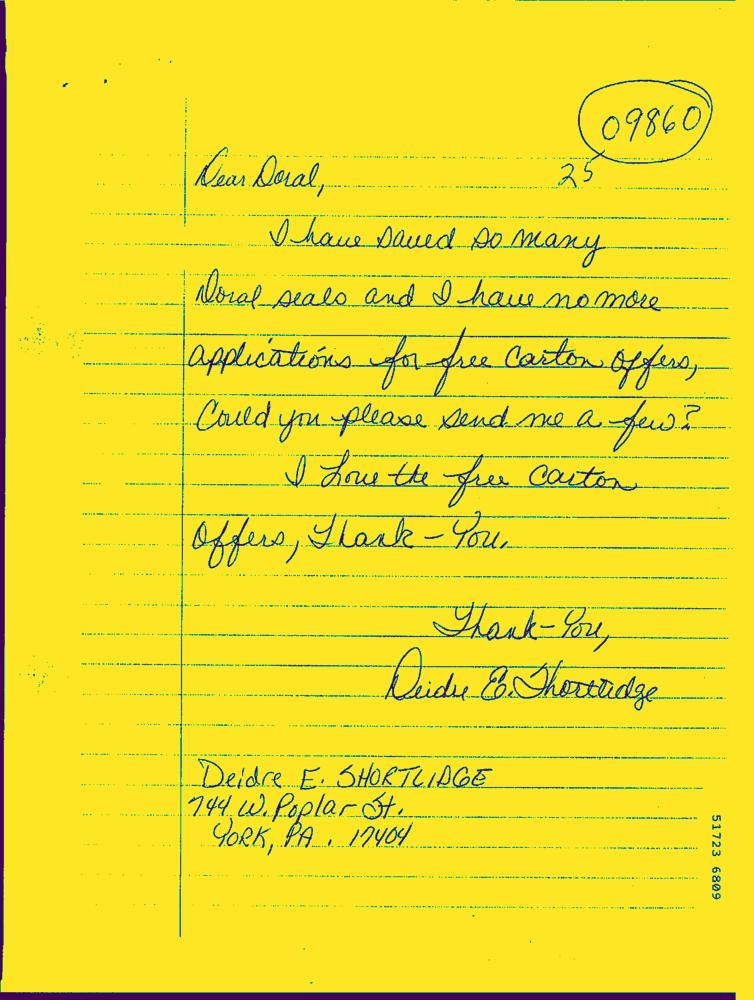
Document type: Hand-Written